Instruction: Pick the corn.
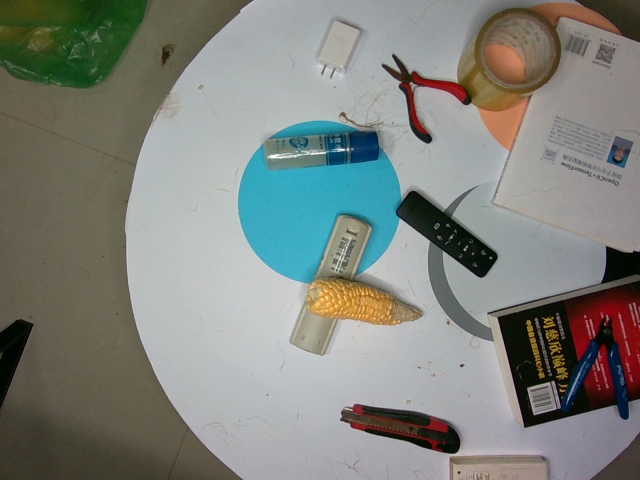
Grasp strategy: vertical